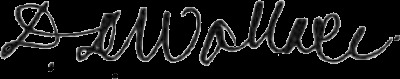
Signature of: david duncan wallace